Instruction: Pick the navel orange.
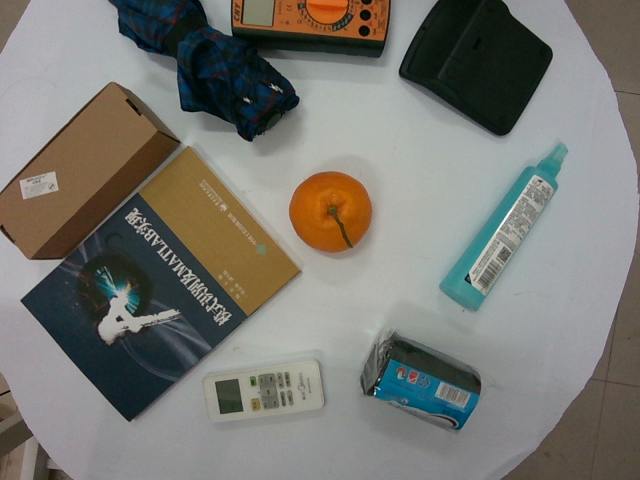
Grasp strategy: vertical